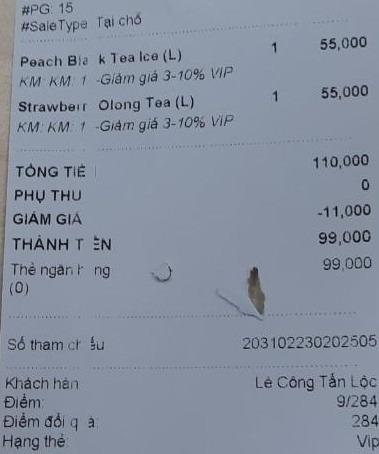
#PG: 15
#SaleType Tại chỗ

<table>
<tr>
<td>Peach Black Tea Ice (L) </br>KM: KM: 1 -Giảm giá 3-10% VIP</td>
<td>1</td>
<td>55,000</td>

</tr>
<tr>
<td>Strawberry Olong Tea (L) </br>KM: KM: 1 -Giảm giá 3-10% VIP</td>
<td>1</td>
<td>55,000</td>
</table>

TỔNG TIỀN 110,000
PHỤ THU 0
GIẢM GIÁ -11,000
THÀNH TIỀN 99,000

Thẻ ngân hàng 99,000
(0)

Số tham chiếu 203102230202505

Khách hàng Lê Công Tấn Lộc
Điểm: 9/284
Điểm đổi quà: 284
Hạng thẻ Vip